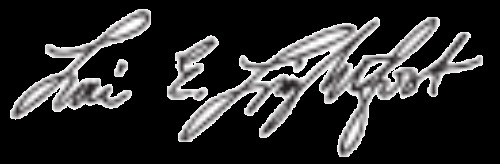
Signature of: lori lightfoot